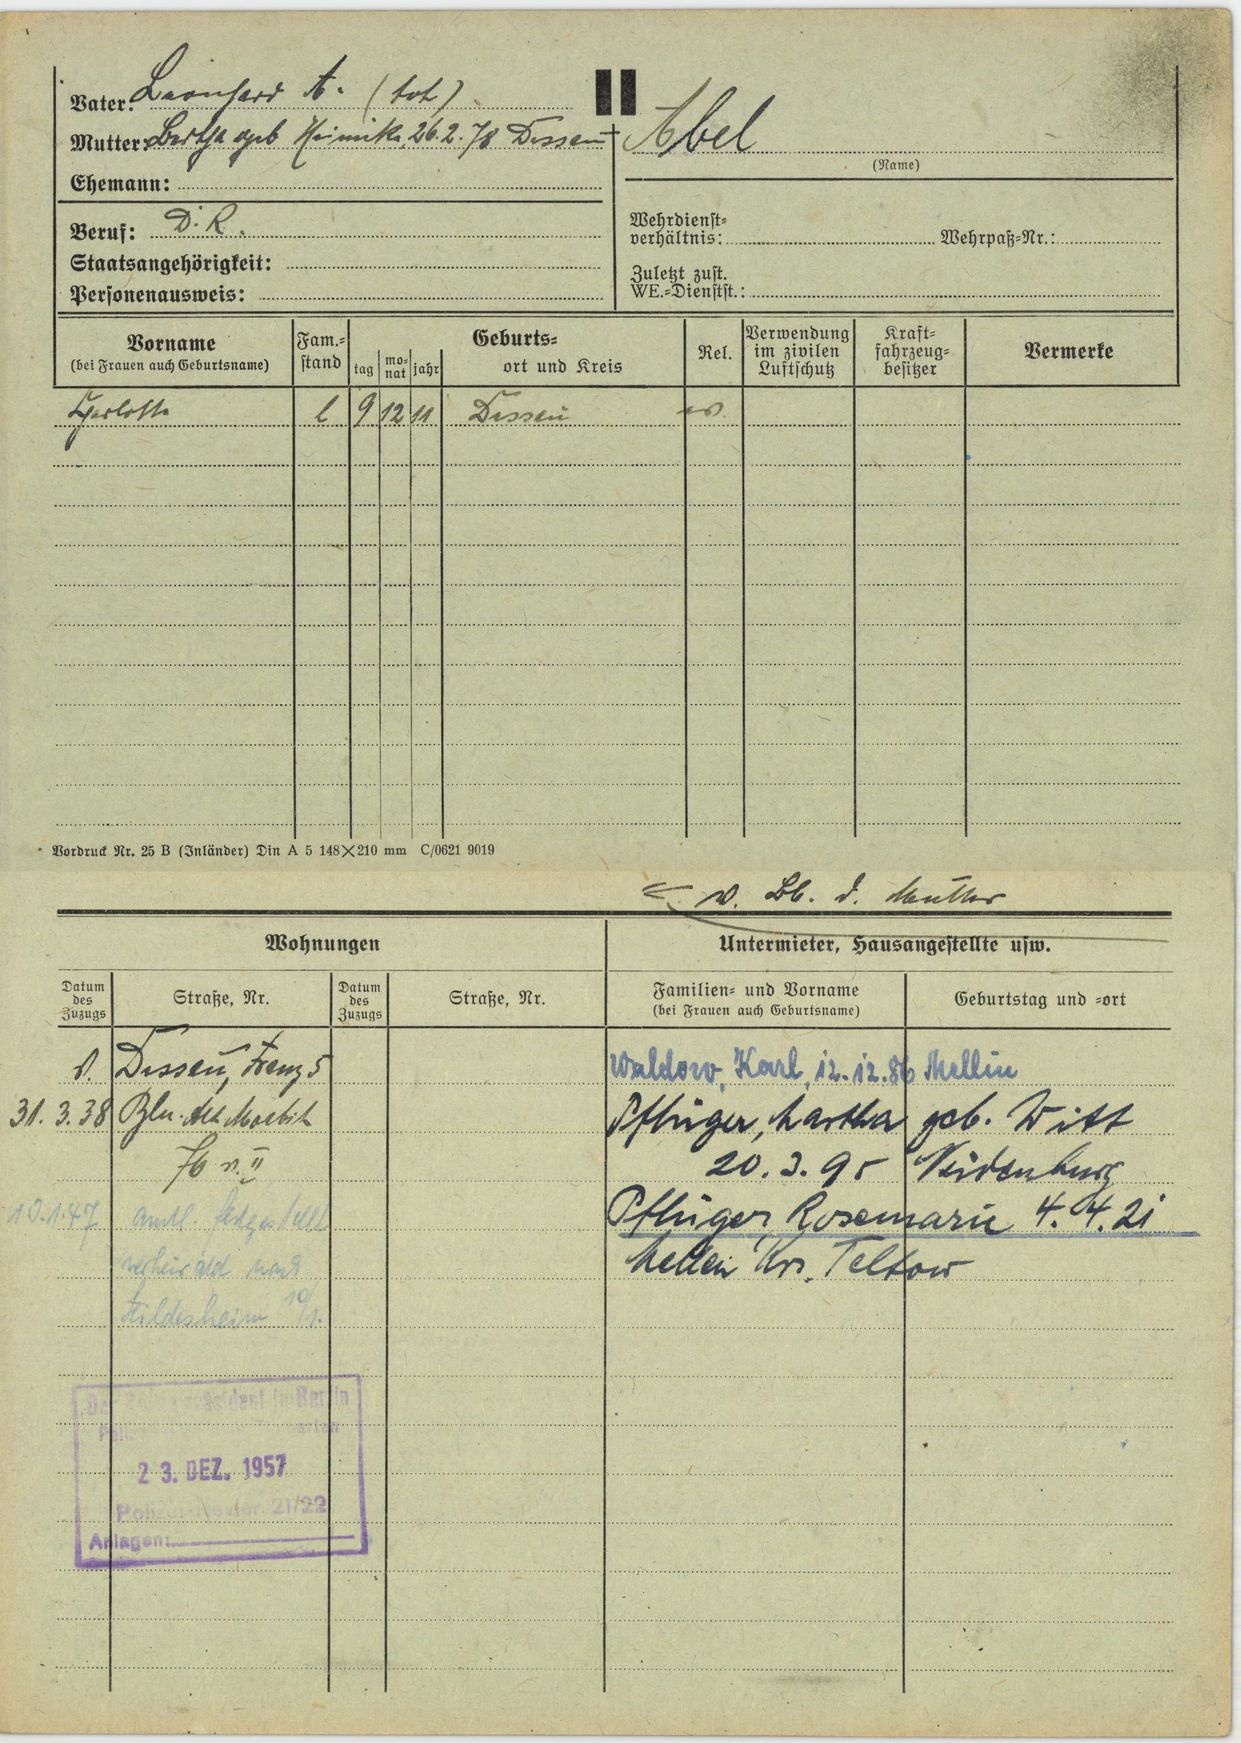
Abel